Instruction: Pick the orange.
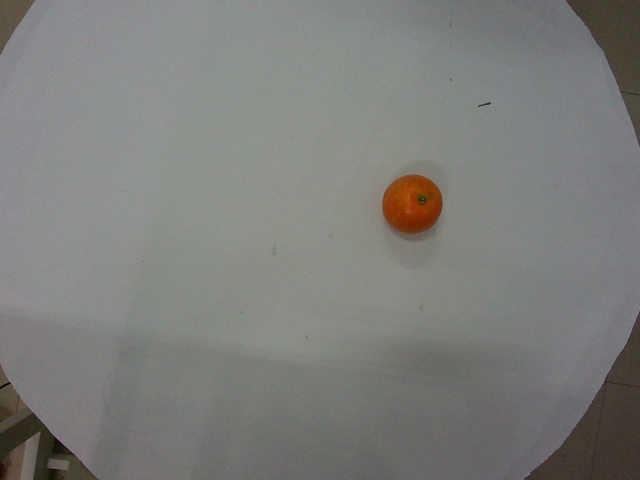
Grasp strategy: vertical